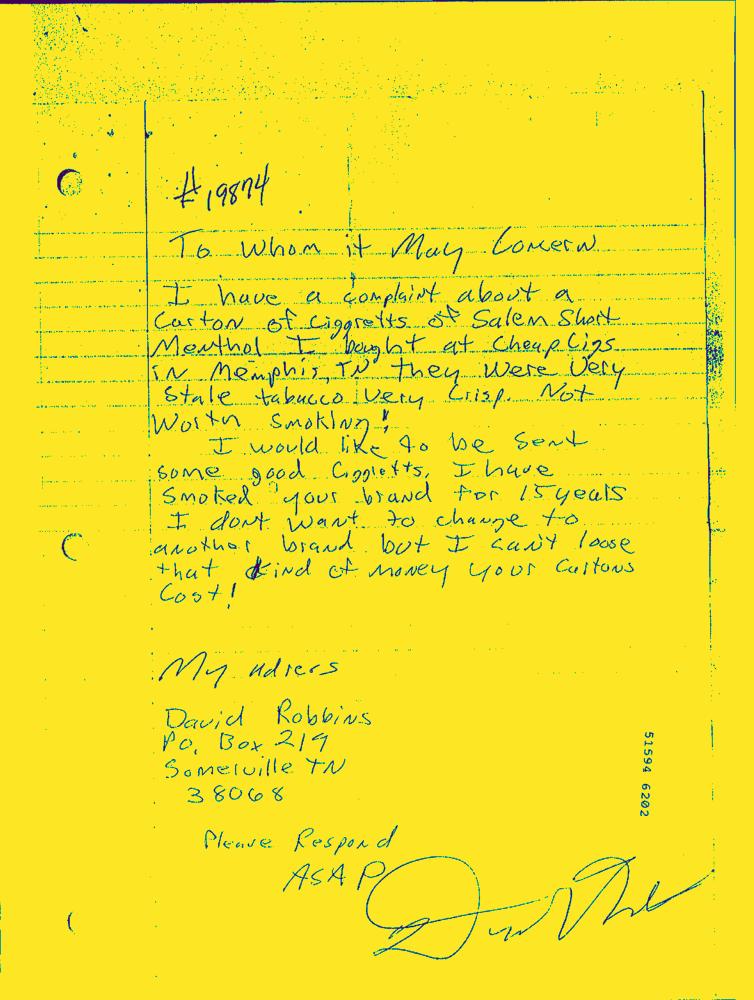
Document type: Hand-Written